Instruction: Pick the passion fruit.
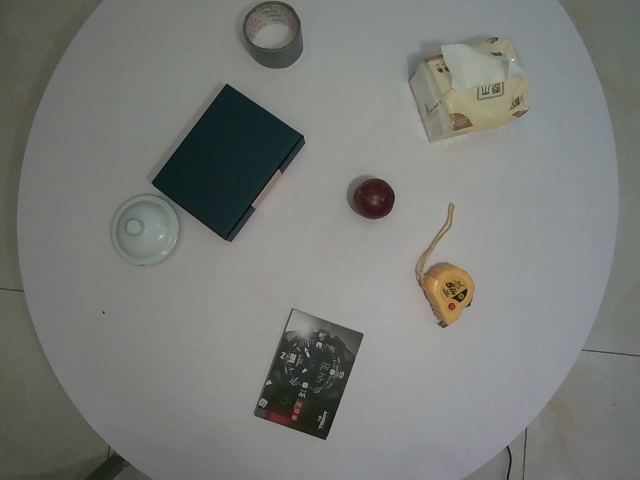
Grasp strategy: vertical